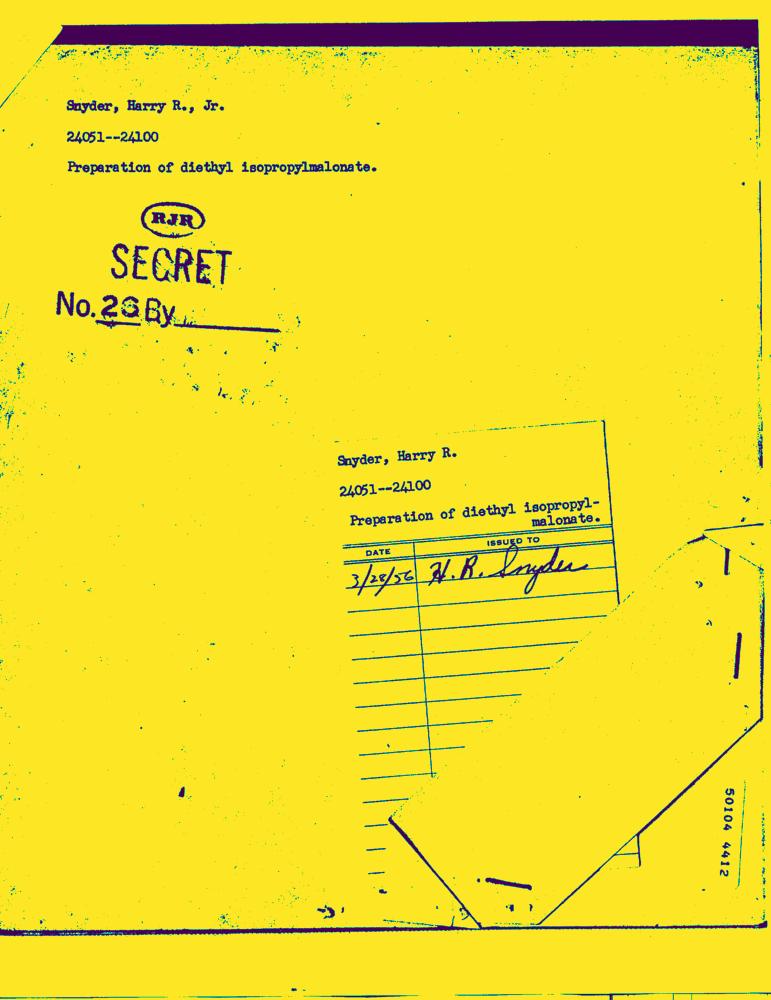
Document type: Hand-Written